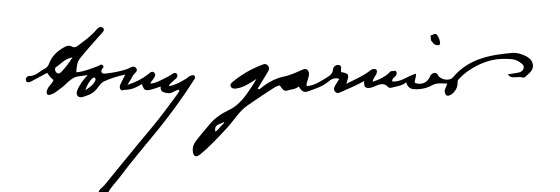
Signature of: tony garnier